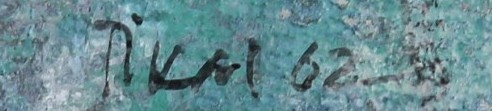
Signature of: václav tikal